Question: What are the imaging findings?
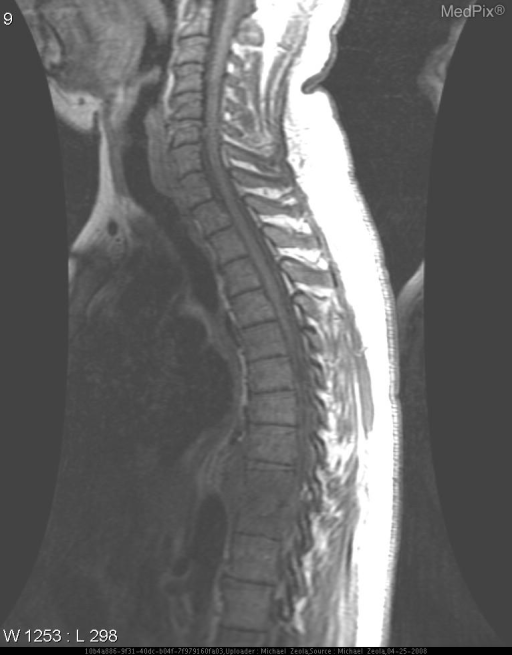
Answer: The imaging shows -Plain radiograph one week later showed decreased disk space between T10-T11

-On fat-suppressed MRI (STIR and FSE T2-weighted with fat sat MRI), high-signal -ntensity mass anterior to thoracic vertebrae, high signal intensity in the disc space and in the thoracic vertebrae at this level are consistent with infection. These areas enhance after contrast on the contrast-enhanced fat-saturated  T1-weighted MR images. T10-T11 disc space abnormality and associated soft tissue inflammatory mass (low signal intensity).